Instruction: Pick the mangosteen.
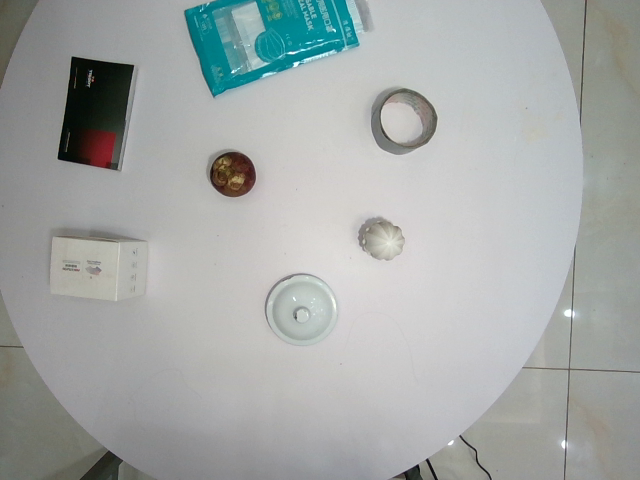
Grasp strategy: vertical